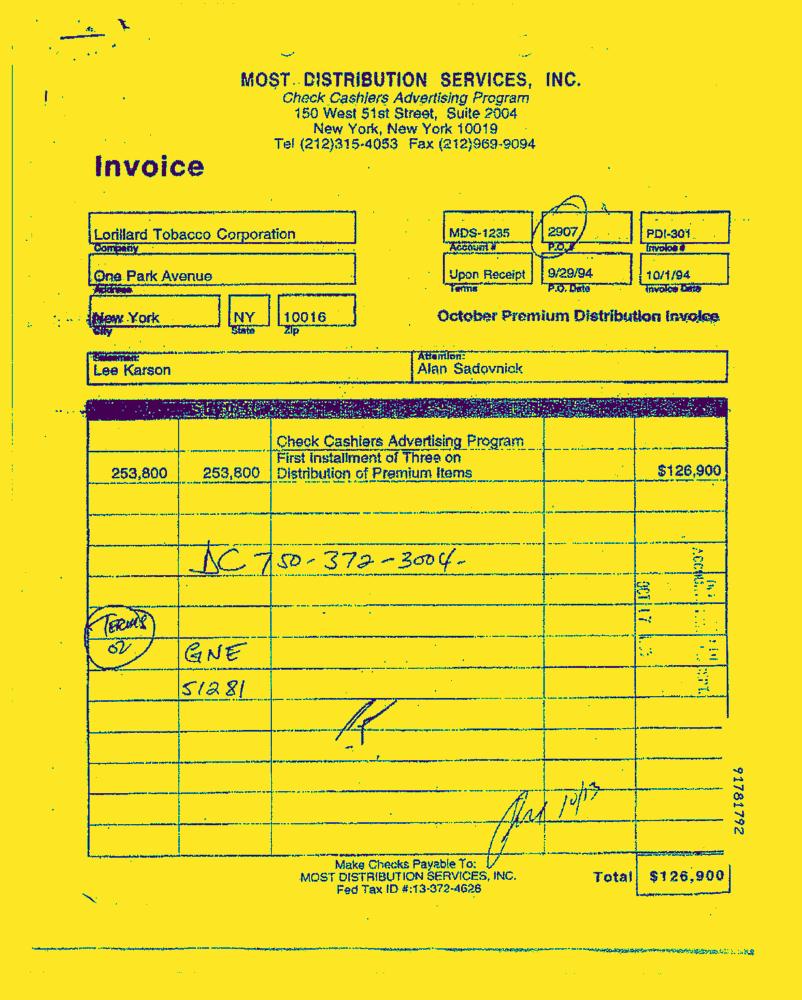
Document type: Invoice-Doc